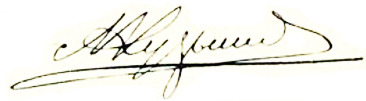
Signature of: anatoly kuzmin